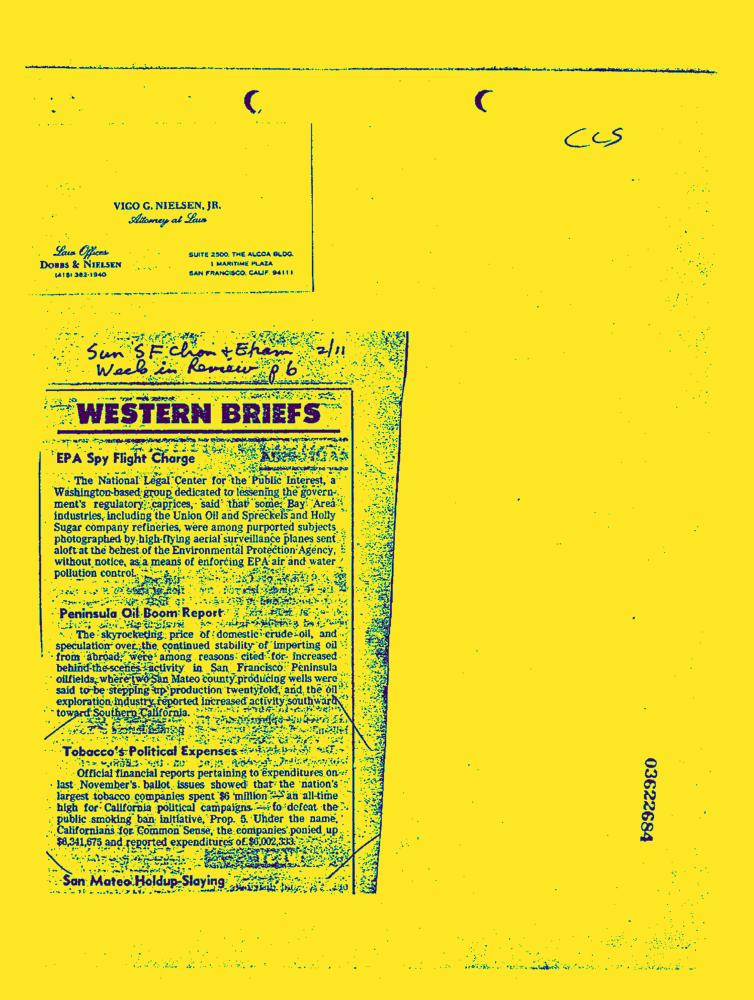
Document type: News-Article